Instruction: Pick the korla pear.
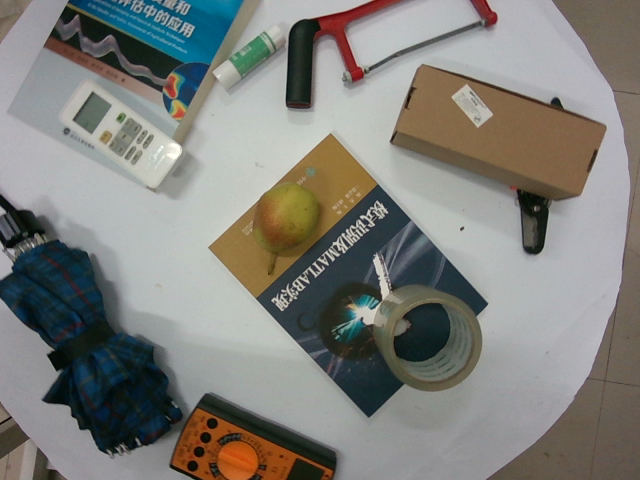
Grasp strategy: vertical